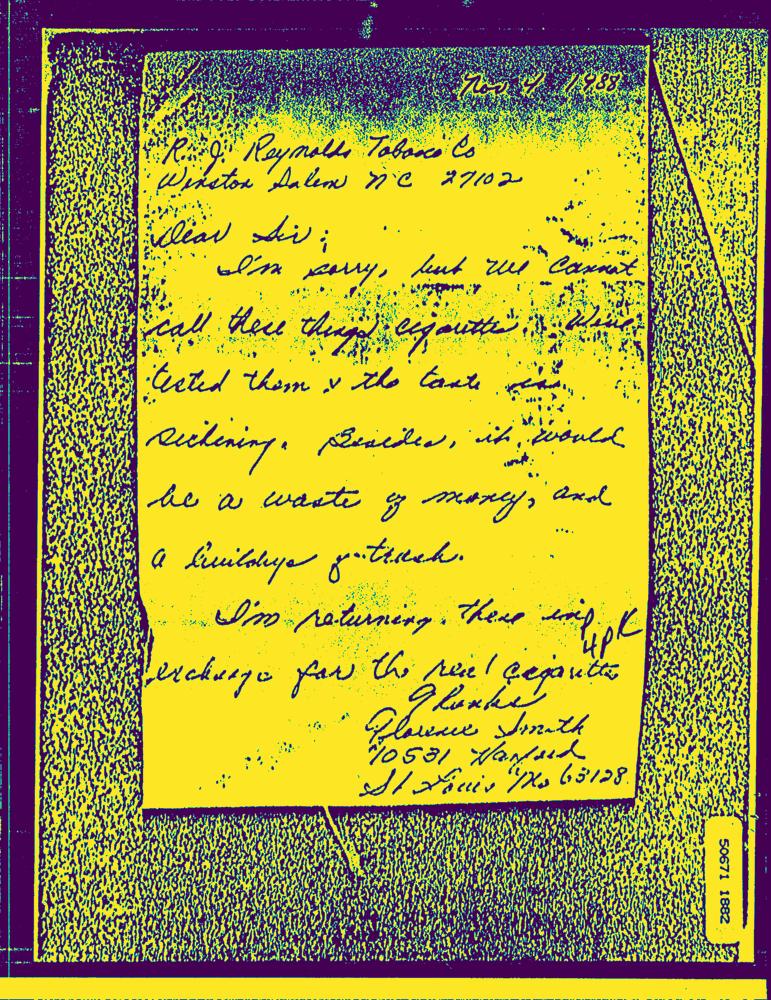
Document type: Hand-Written